Question: What could the diagnosis suggest?
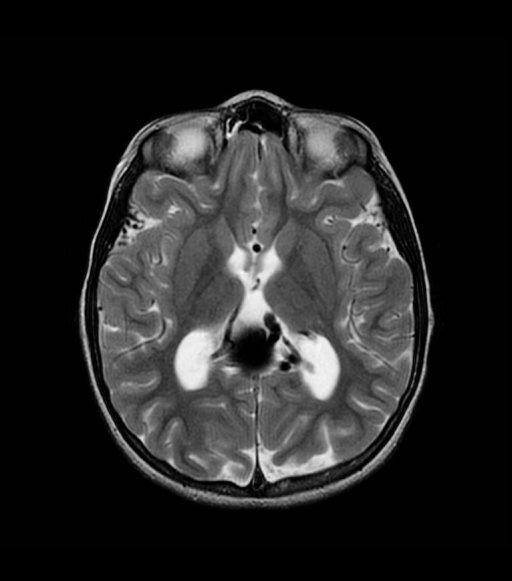
Answer: The possible diagnosis includes Without the provided history, this radiographic finding is concerning for aspiration of contrast or other radio-opaque material..